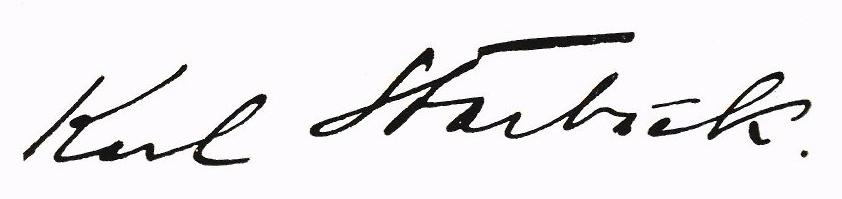
Signature of: karl starbäck